Question: Explain the disease:
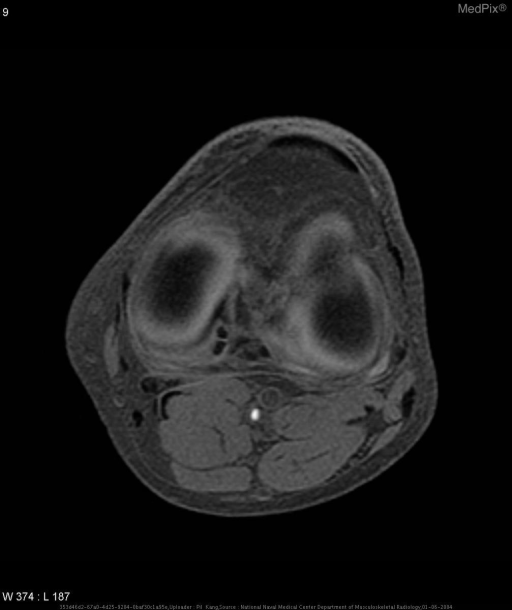
Answer: The disease is discussed as: Meniscal ossicles are a rare lesion which, on plain radiographs, can be difficult to distinguish from a loose osseous intraarticular body.  It was found in 2 out of 1,287 patients (0.15%) in one series in a single institution who underwent MR imaging of the knee.  Prior to MR imaging, fluoroscopy was used to help distinguish between the two.  Arthrotomy or arthroscopy is confirmatory, and it remains the gold standard test.

Meniscal ossicles have been shown to be more prevalent in young male patients.  They have also been associated with meniscal tears, and some believe them to be a factor in causing meniscal tears.  Clinically, patients can be asymptomatic or have symptoms similar to that of meniscal tears (pain, clicking, or locking).  At MR imaging, meniscal ossicles characteristically are located in the posterior horns of the medial menisci.  Signal characteristics are that of bone: low T1/T2 signal rim equal to that of cortical bone with marrow signal (high on T1 and T2 fast-spin echo sequences) within, which appropriately decreases in signal on fat-saturation images like marrow fat.  Pathologically, the ossicles consist of bone marrow and cancellous bone contained by cortex covered with cartilage.

Origin or etiology of meniscal ossicles in humans are unknown.  They have been found in other species such as rats and other rodents as a normal finding.  Two hypotheses exist, one considering these as a congenital/developmental entities, and the other believing that these are post-traumatic lesions.

Excision of the ossicle at arthroscopic examination is indicated for symptomatic patients.